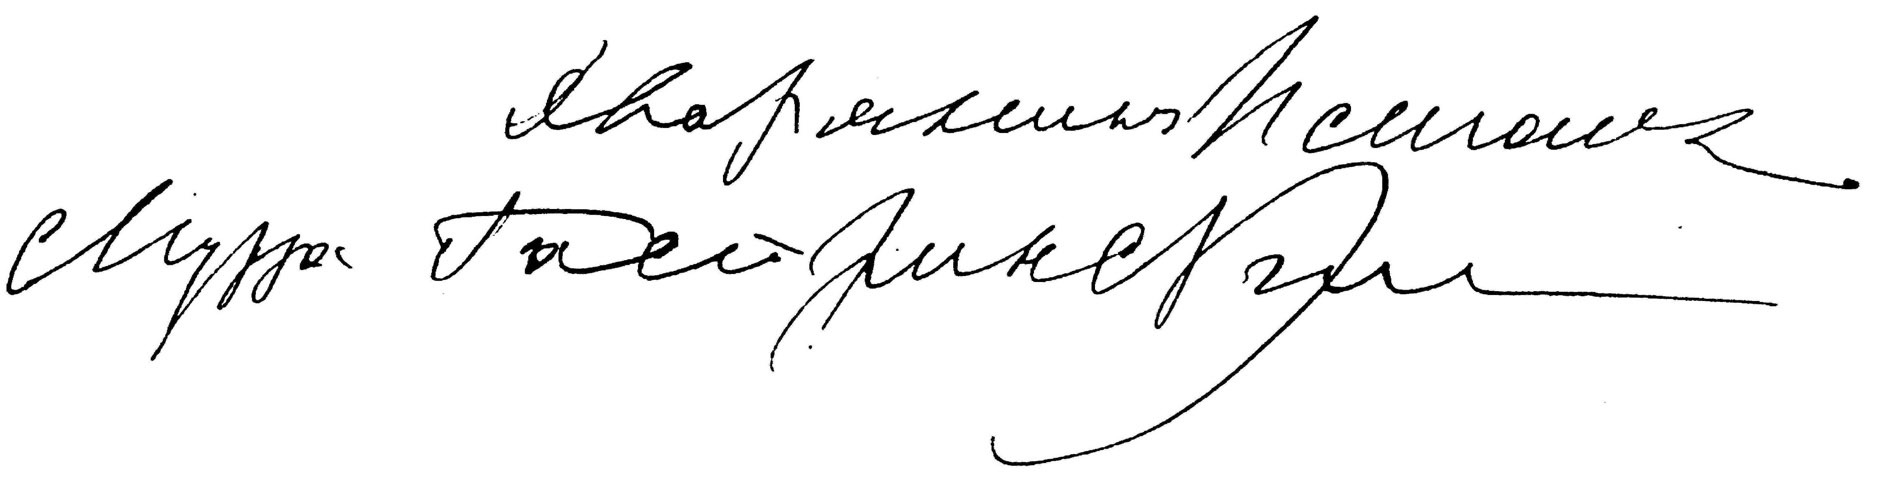
Signature of: ismail gaspıralı